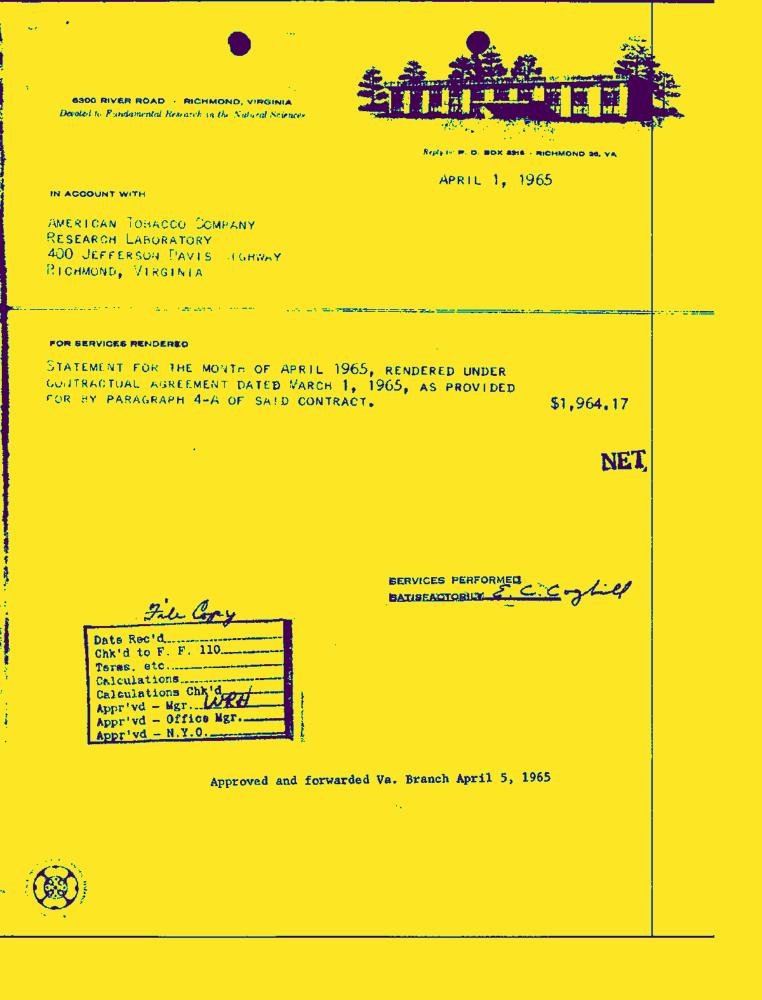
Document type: Invoice-Doc